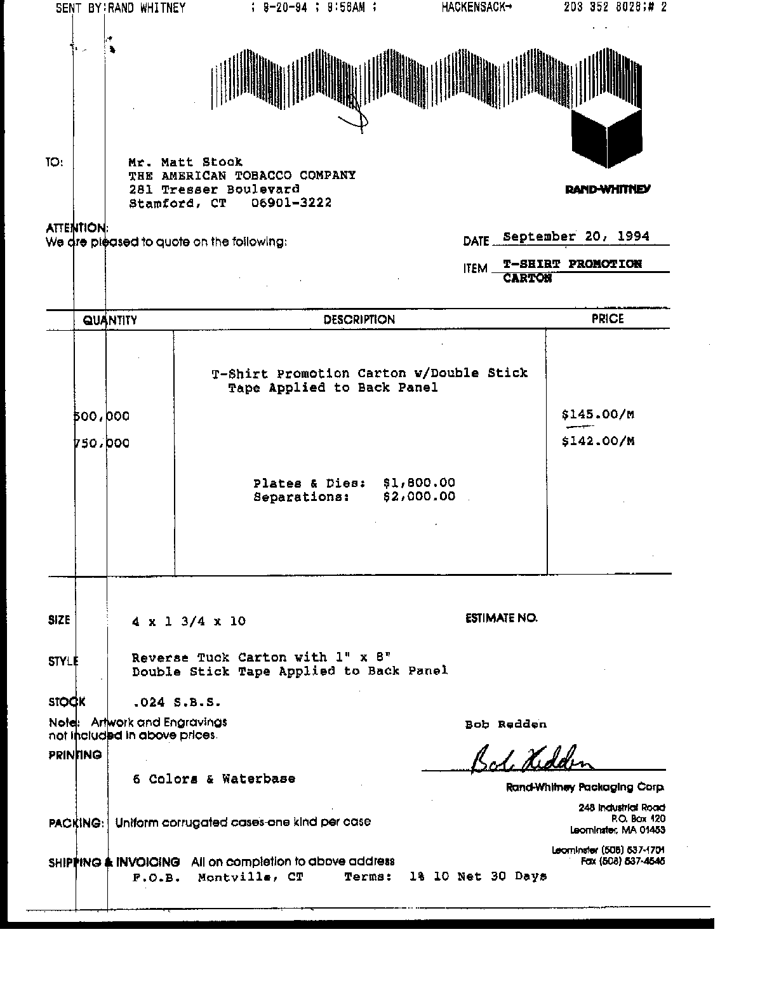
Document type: Invoice